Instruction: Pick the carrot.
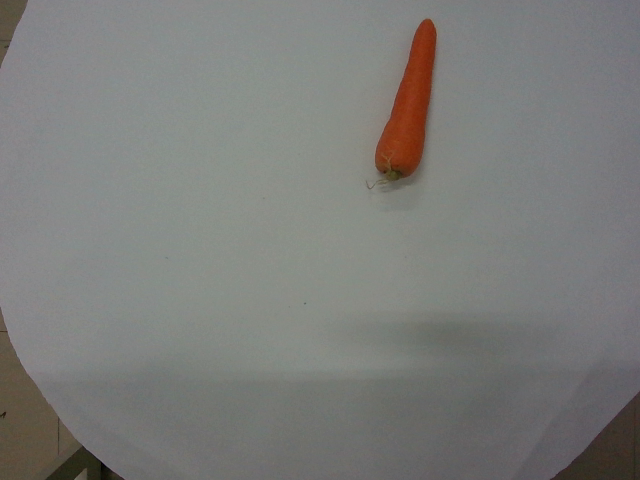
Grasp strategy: vertical